Please extract the written amount, numerical amount, recipient's name, date on the cheque, and the bank's name from the image.
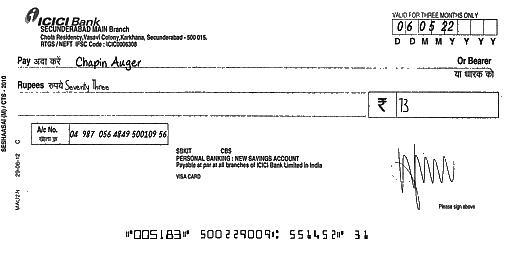
amt_in_words: Seventy Three
amt_in_figures: 73
payee_name: Chapin Auger
bank_name: ICICI Bank
cheque_date: 06/05/22